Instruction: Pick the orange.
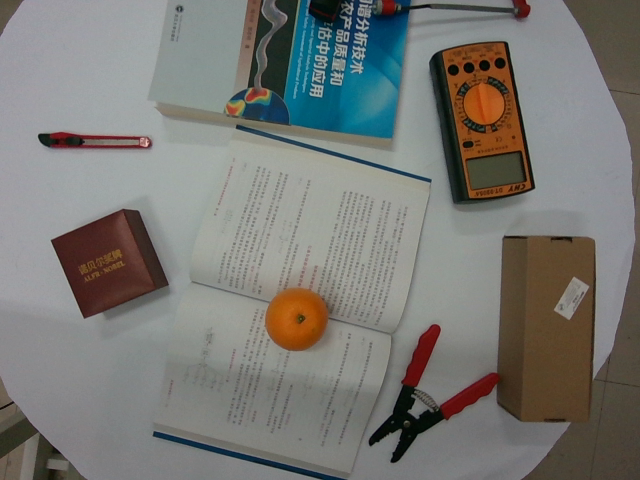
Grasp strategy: vertical